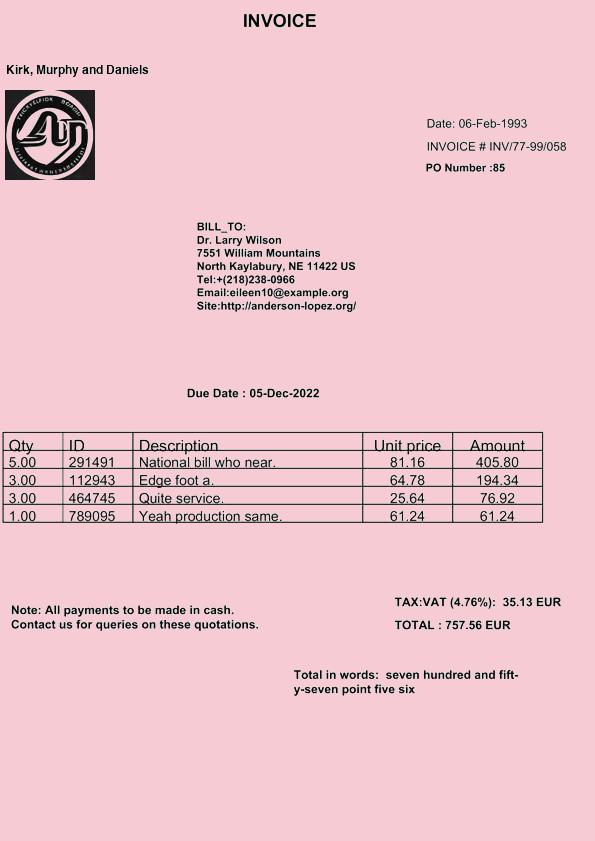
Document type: Invoice